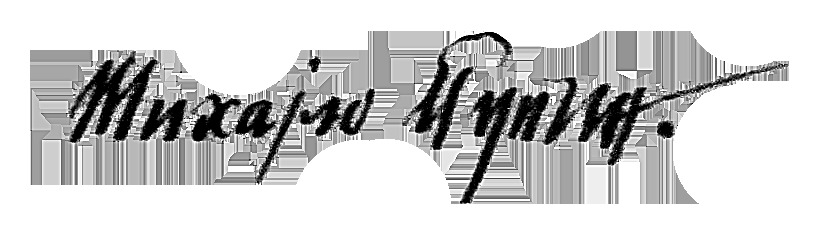
Signature of: mihajlo pupin